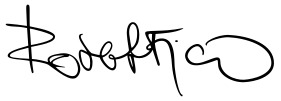
Signature of: robert fico